Question: What is the main concern?
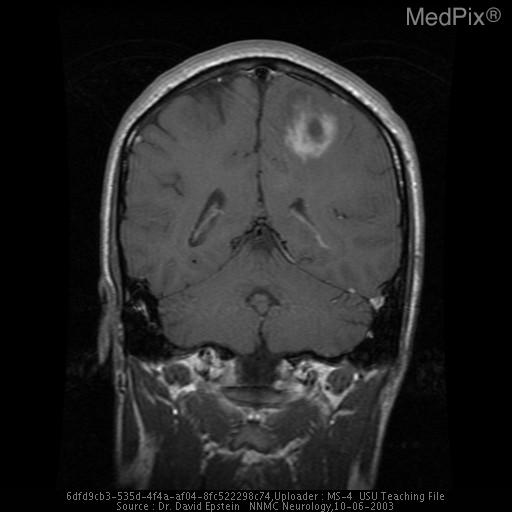
Answer: The findings suggest Solitary deep lesion with mild midline shift and patchy enhancement.  Abnormal white matter signal in the right hemisphere suggesting tumor extension across the corpus callosum.. Increased white matter signal in left frontoparietal region with mild midline shift. Non enhancing cystic lesions are seen in the left parietal lobe.  There are areas of enhancement around the cystic lesion on post gad images consistent with small vessel proliferation. Severe edema is present and some increased white matter signal in the right hemisphere may represent tumor extension across the corpus callosum.. The patient might have a history of This patient presented with 3 weeks of progressive weakness in right upper and lower extremities..